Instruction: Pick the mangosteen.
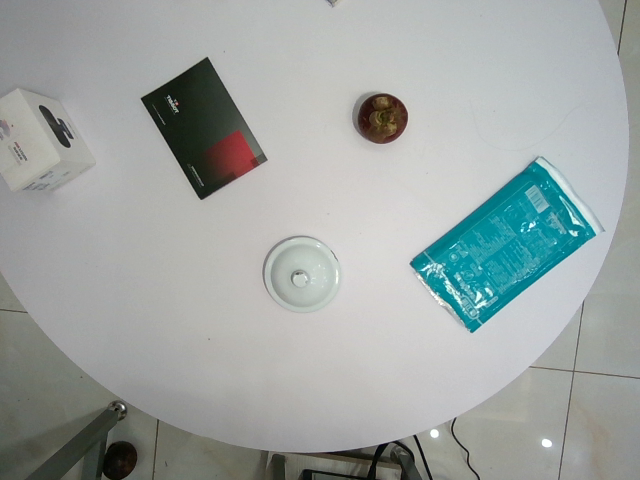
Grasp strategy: vertical